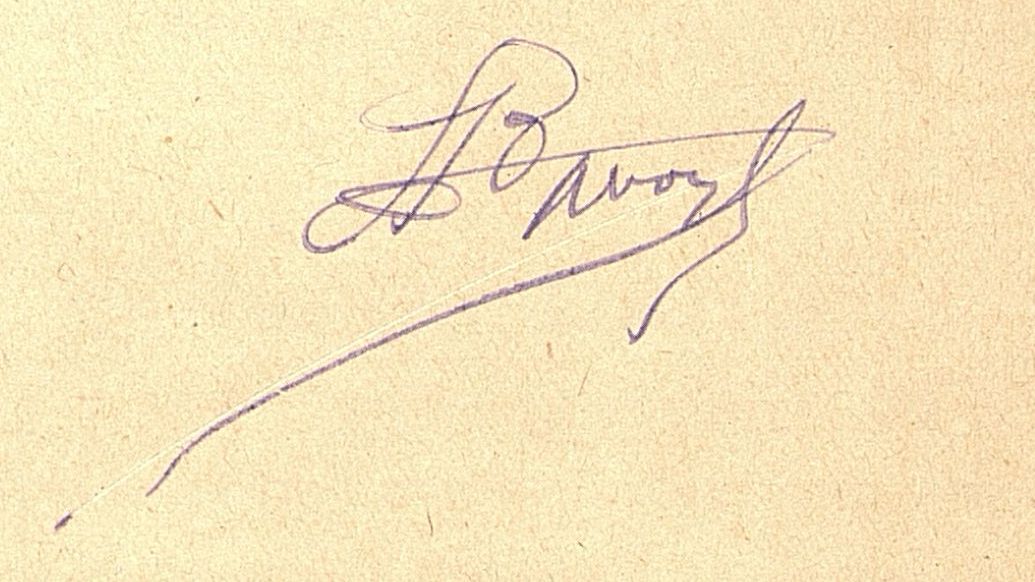
Signature of: henri danoy